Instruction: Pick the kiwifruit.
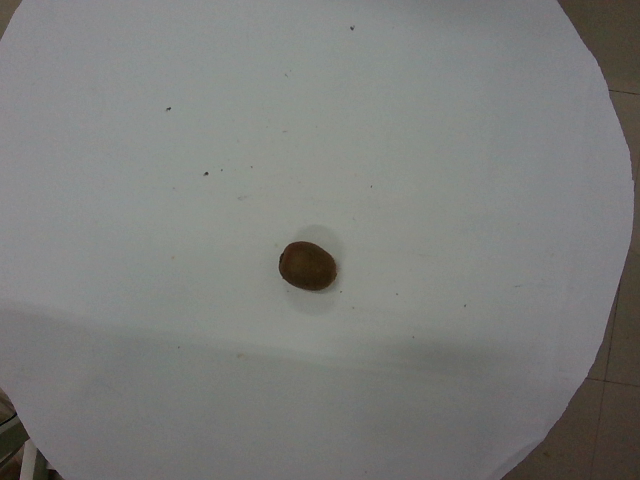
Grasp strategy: vertical